Question: Talk about the condition:
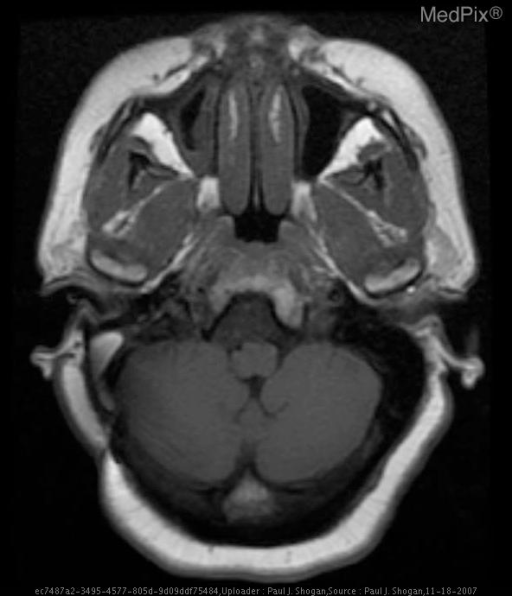
Answer: The disease is discussed as: Lesions/Condition: Epidermoid Tumor

Discussion:

Epidermoid tumors typically occur between the ages of 20 and 60, with the peak incidence in the fourth decade, affecting both men and women equally.

Intracranial epidermoid tumors are congenital inclusion cysts that comprise 1% of primary intracranial neoplasms.  They are thought to arise from the enclosure of ectodermal elements when the neural tube closes at 3-5 weeks gestation.  Additionally, acquired epidermoid tumors may occur as the result of trauma, although this is relatively uncommon in the brain.  Epidermoids are composed of an outer capsule of connective tissue that surrounds a layer of keratinized stratified squamous epithelium and inner cystic fluid that includes debris, keratin, water, and cholesterol.  As the epithelial layer desquamates, the cells accumulate and form a cholesterol-rich layer that gives the tumor its characteristic pearly white appearance.  Epidermoids subtly grow within the CSF spaces, surrounding and encasing adjacent neurovascular structures.  The tumor has an irregular and lobulated cauliflower-like outer surface that shines like a “mother of pearl.”

The majority of intracranial epidermoid tumors are intradural lesions, in the basal subarachnoid spaces occurring off-midline.  Between 40%-50% of cases are found in the cerebellopontine angle cistern.  After schwannoma and meningioma, epidermoid tumors are the third most common cerebellopontine angle mass.  Epidermoid tumors also occur in the sellar and parasellar regions.  Less commonly, epidermoid tumors have been reported in the cerebral hemispheres, brain stem, and rarely in the lateral ventricles.  Approximately ten percent of epidermoid tumors are extradural, occurring in the skull or spine.

Epidermoid tumors are benign slow-growing tumors, and malignant degeneration is extremely rare.

Clinical Features:

Clinical features of epidermoid tumors are usually secondary to the mass effect of the tumor on adjacent structures.  Gait disturbance, cranial neuropathies, and occasionally seizures are presenting symptoms.  Hydrocephalus is not commonly seen with intracranial epidermoid tumors.   Additionally, symptoms related to chemical meningitis caused by leakage of tumor contents into the subarachnoid space may be seen.

Radiology:

Epidermoid tumors on CT are well-circumscribed, homogenous lobulated extra-axial masses, that are nonenhancing, and hypoattenuating, and are similar to CSF, secondary to the presence of solid cholesterol and/or loculated CSF within the tumor, and rarely demonstrate calcification.

MR imaging is the best modality for evaluating these tumors.  Typically, epidermoid tumors demonstrate a lamellated appearance on MR imaging, secondary to the desquamated squamous epithelium.  Most epidermoid tumors have signal intensities that are near CSF signal, low to intermediate on T1 weighted images, and slightly hyperintense on T2 weighted images.  The main differential diagnostic consideration is that of an arachnoid cyst, with arachnoid cyst following the signal intensity patterns of CSF with all MR pulse sequences, whereas epidermoid tumors are not hypointense on FLAIR images and demonstrate areas of hyperintense signal relative to CSF.  Furthermore, on DW images, epidermoid tumors demonstrate restricted diffusion, which is not characteristic of arachnoid cysts.  Additionally, approximately 25% of epidermoid tumors will demonstrate a thin rim of peripheral enhancement following the administration of contrast material.  Furthermore, employing the use of a high resolution gradient-echo T2 sequence, such as 3D Fast Imaging Employing STeady-state Acquisition (FIESTA) the lamellated epidermoid tumor is clearly depicted as low signal intensity as it is contrasted against a hyperintense CSF background, achieving a precise preoperative assessment of surgical anatomy.

Finally, the signal characteristics of epidermoid tumors vary depending on its composition.  Rarely, epidermoids will appear hyperattenuated on CT, secondary to elevated protein content, with reversal of signal characteristics on MR imaging, high signal intensity on T1WI, and low signal intensity on T2WI.

Treatment:

Subtotal resection is usually performed to alleviate compression of adjacent structures, and to avoid damaging vital structures.  The reported rate of recurrence of epidermoid tumors is highly variable.